Retrieve the amount in words, amount in figures, name of the payee, date on the cheque, and the bank name from the image.
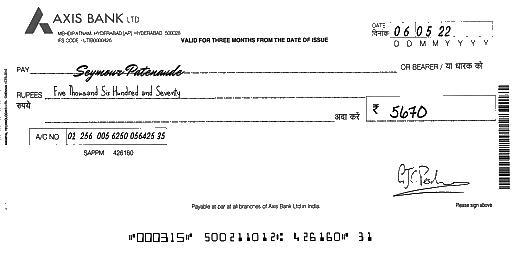
amt_in_words: Five Thousand Six Hundred and Seventy
amt_in_figures: 5670
payee_name: Seymour Patenaude
bank_name: AXIS BANK
cheque_date: 06/05/22